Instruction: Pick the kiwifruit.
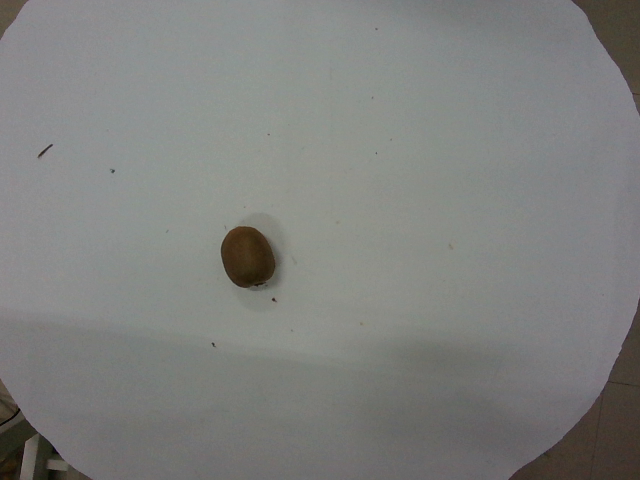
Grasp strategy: vertical